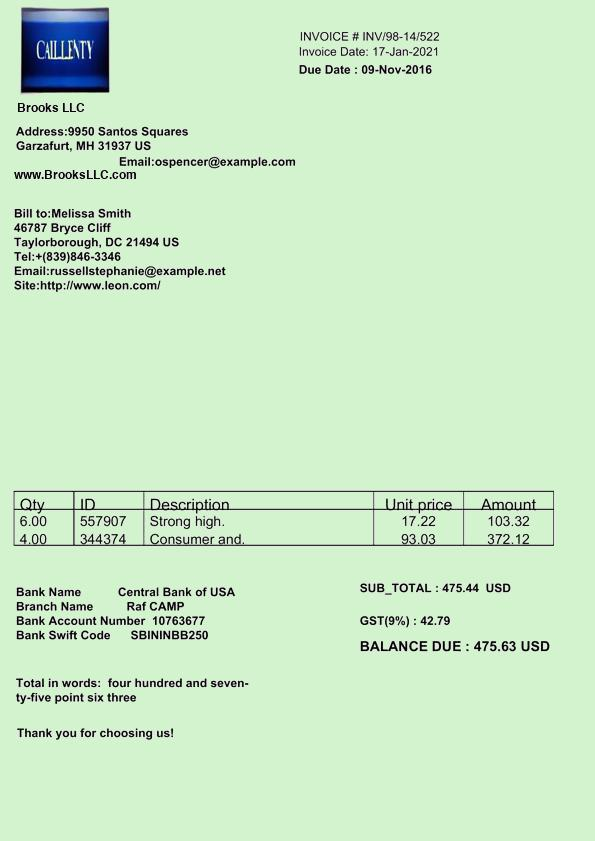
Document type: Invoice